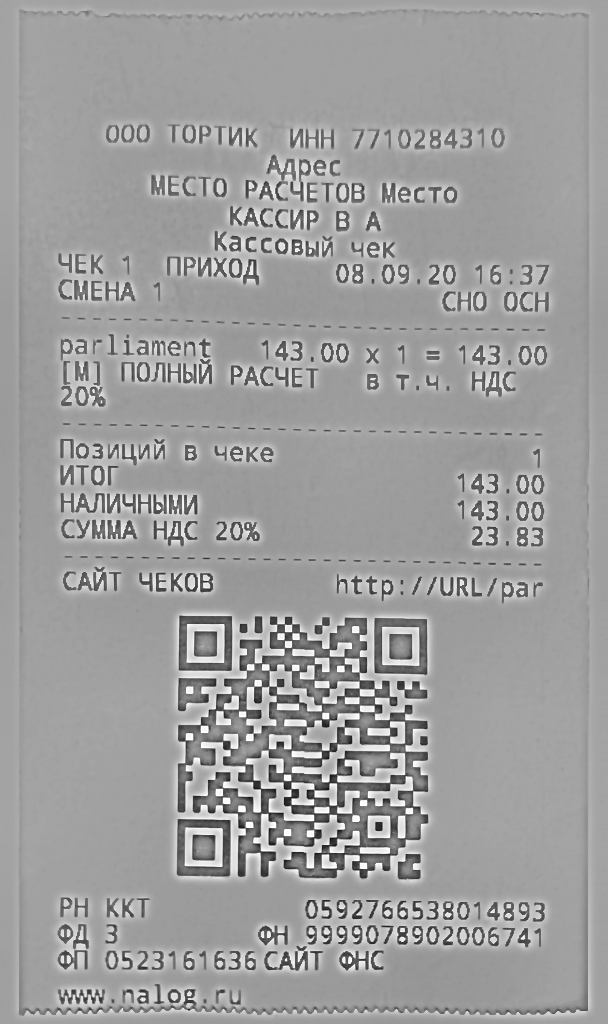
Продавец: ООО ТОРТИК
ИНН: 7710284310
Дата: 08.09.20
Товары: parliament
Количество: 1.000
Цена: 143.00
Сумма: 143.00
Итого: 143.00